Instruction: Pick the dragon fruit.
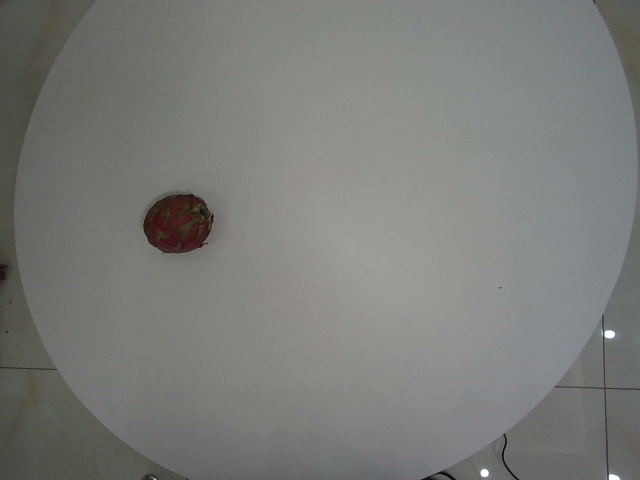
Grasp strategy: vertical